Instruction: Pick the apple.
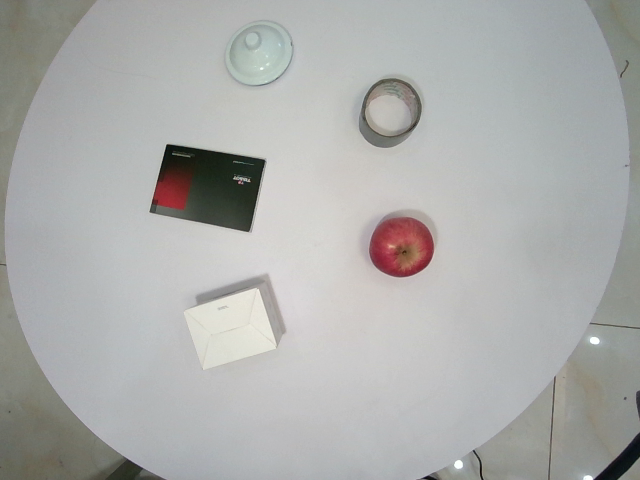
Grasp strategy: vertical